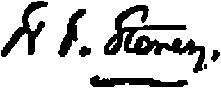
Signature of: wilbur f storey